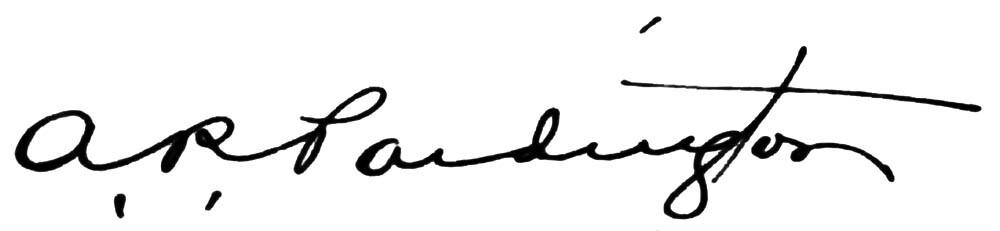
Signature of: a r pardington